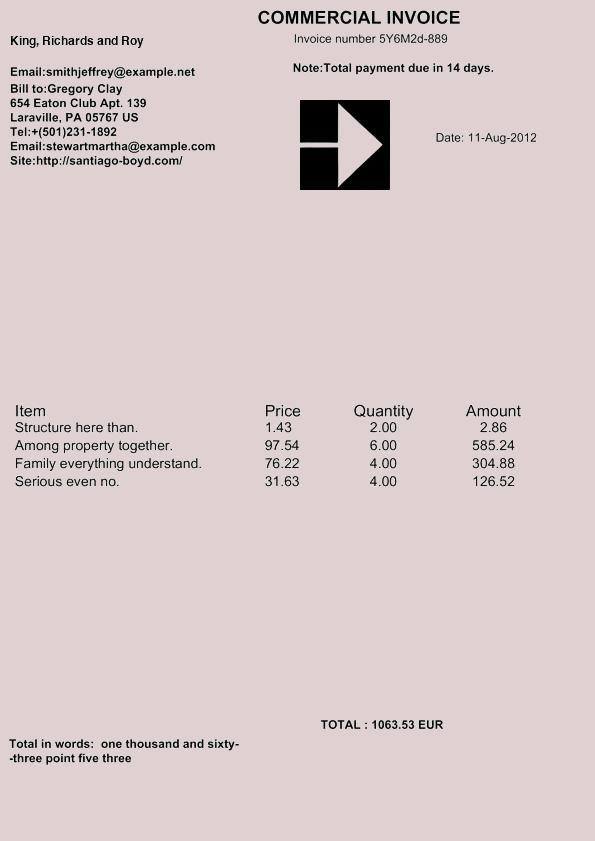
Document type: Invoice